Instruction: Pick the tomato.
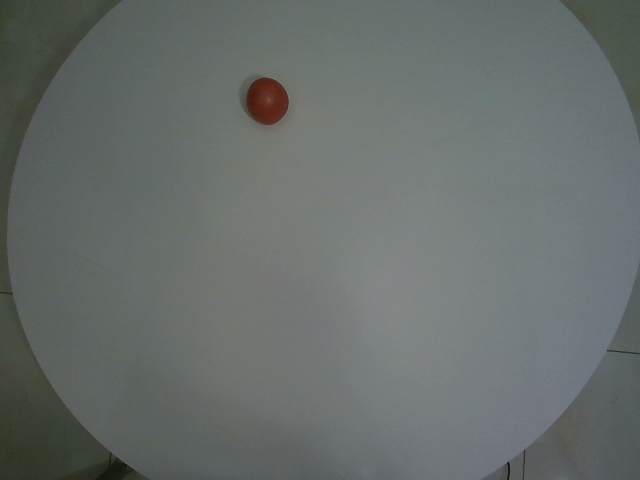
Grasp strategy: vertical